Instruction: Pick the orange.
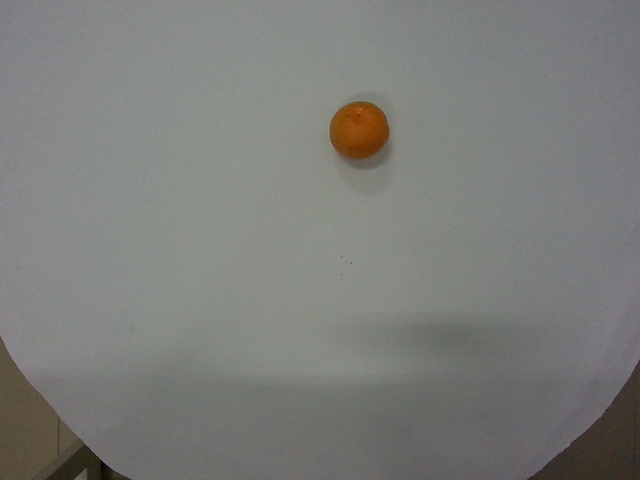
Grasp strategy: vertical